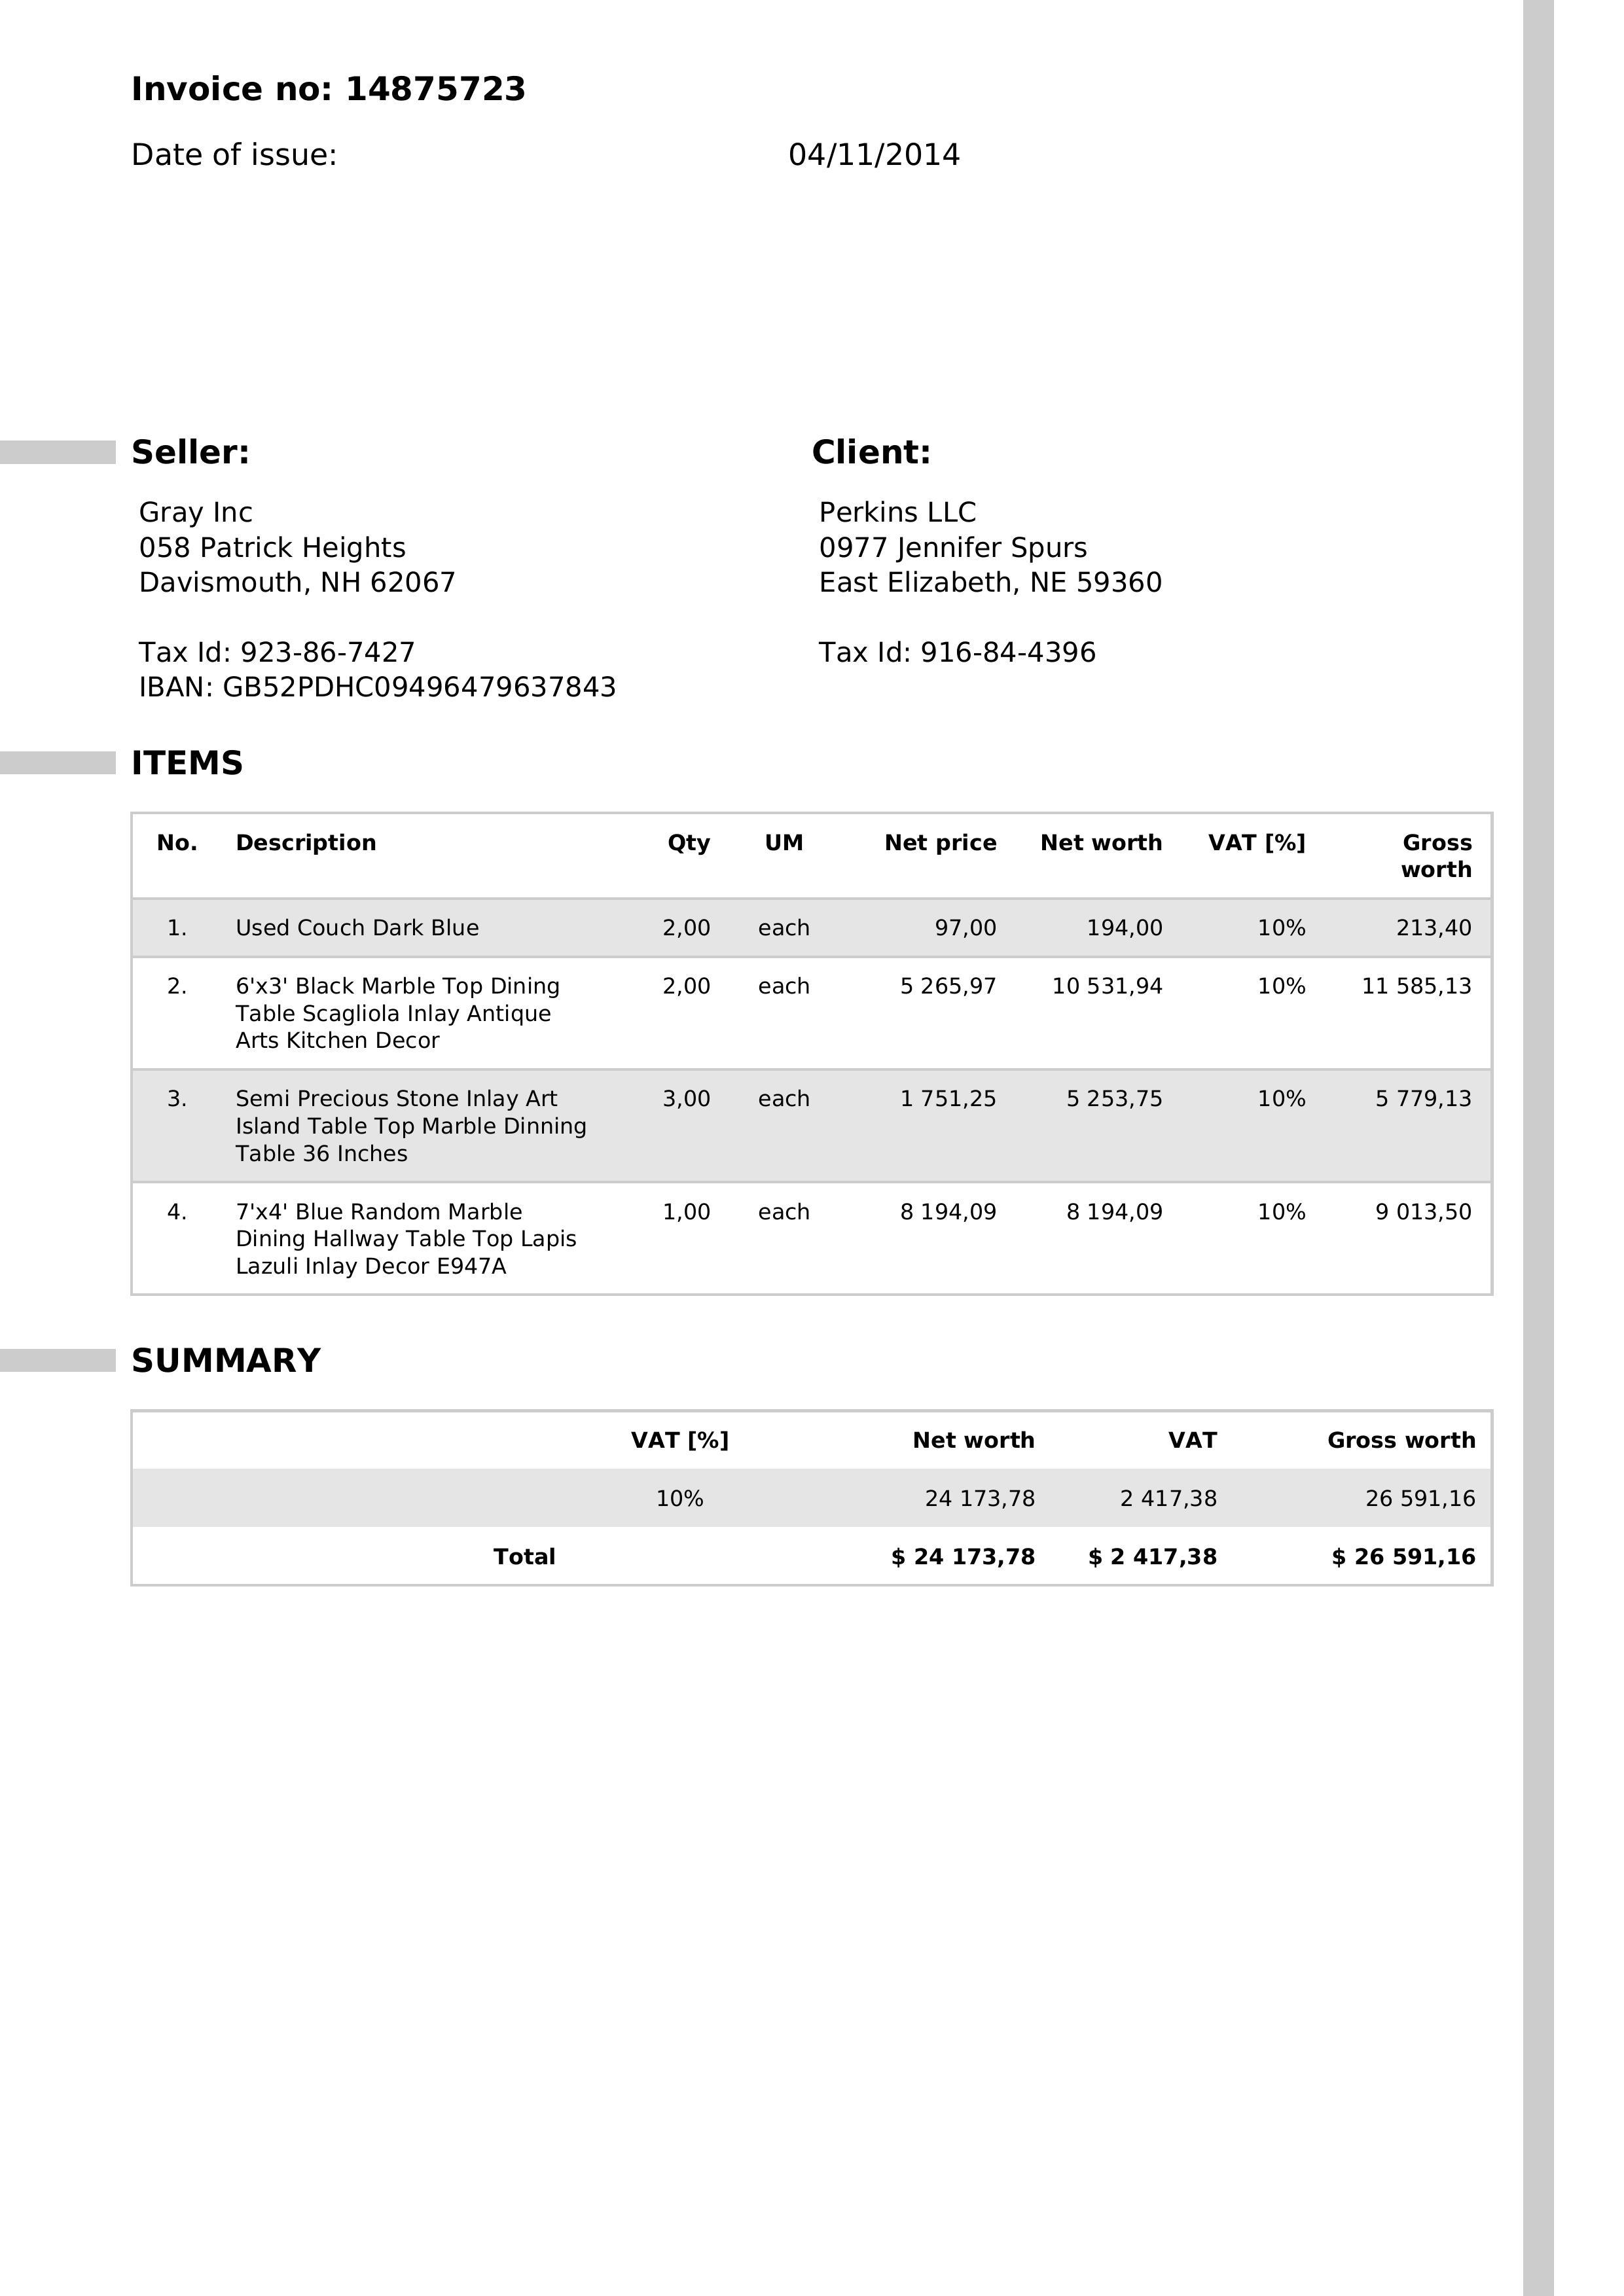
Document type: Invoice